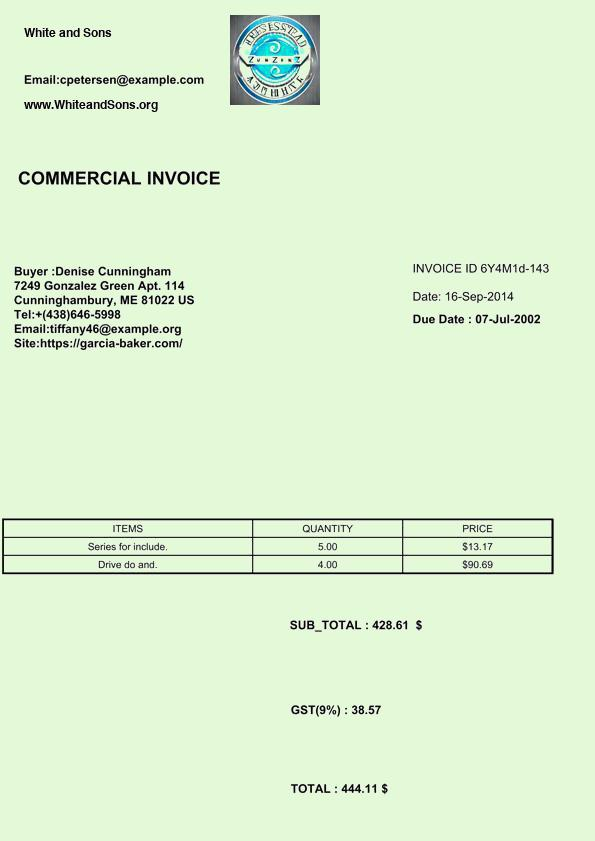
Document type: Invoice